Question: What is the property identification or parcel number listed?
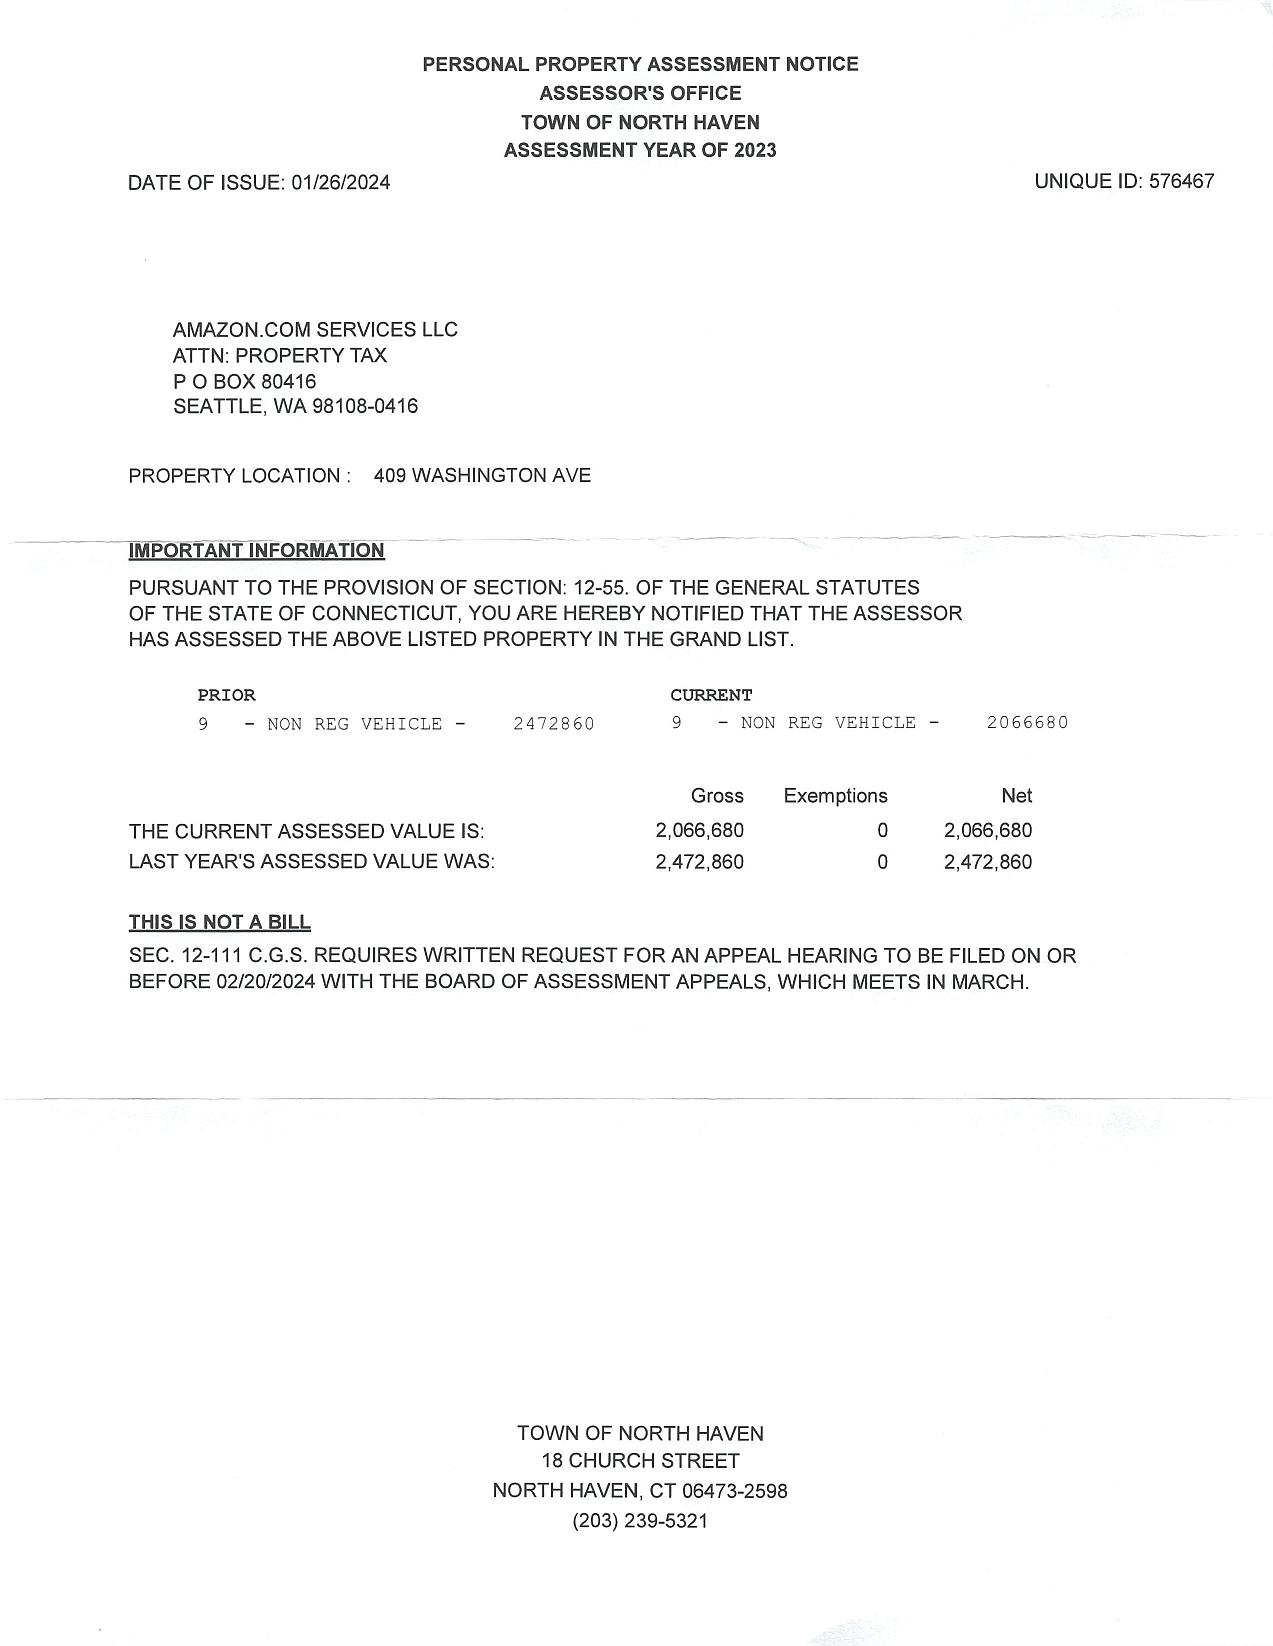
Answer: "576467"